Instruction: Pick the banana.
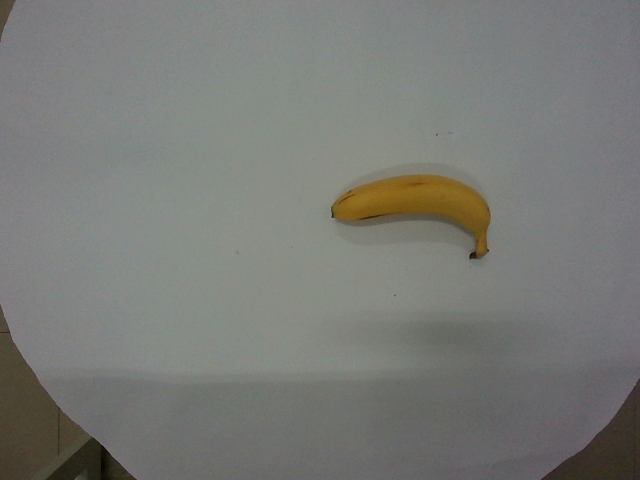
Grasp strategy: vertical